Question: How does the patient history play a role?
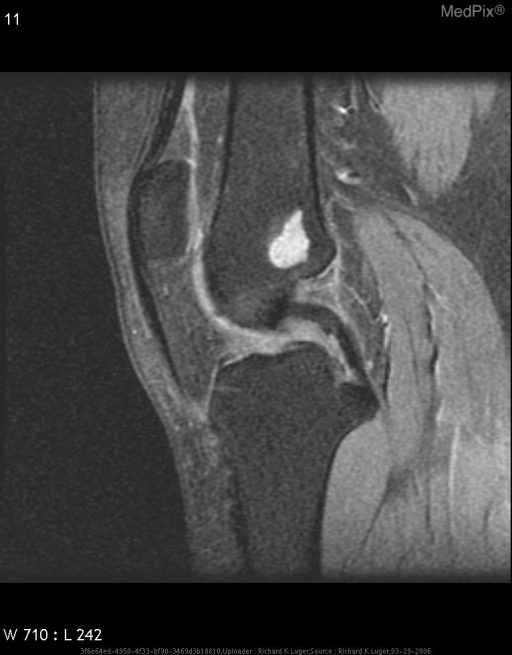
Answer: The patient's history of The patient is a 31 year old AAF who, after twisting her knee while running, initially presented with a one month history of focal pain and stiffness to the medial aspect of the left knee. During workup, an enchondroma was identified on MRI. is key in understanding the case.